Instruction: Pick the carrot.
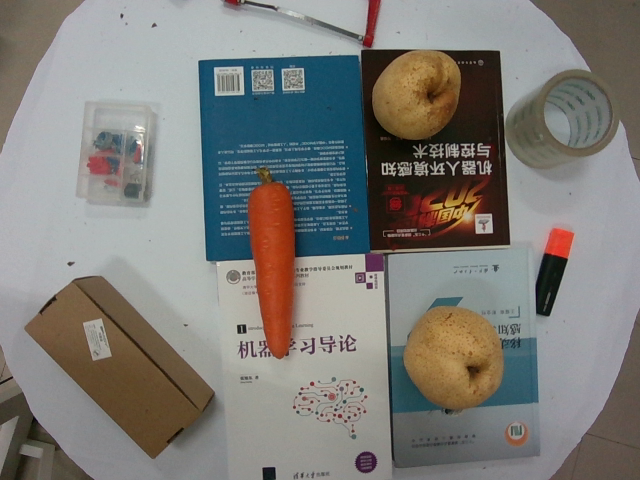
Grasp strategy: vertical